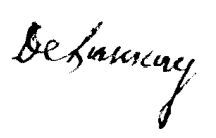
Signature of: jean marie de launay